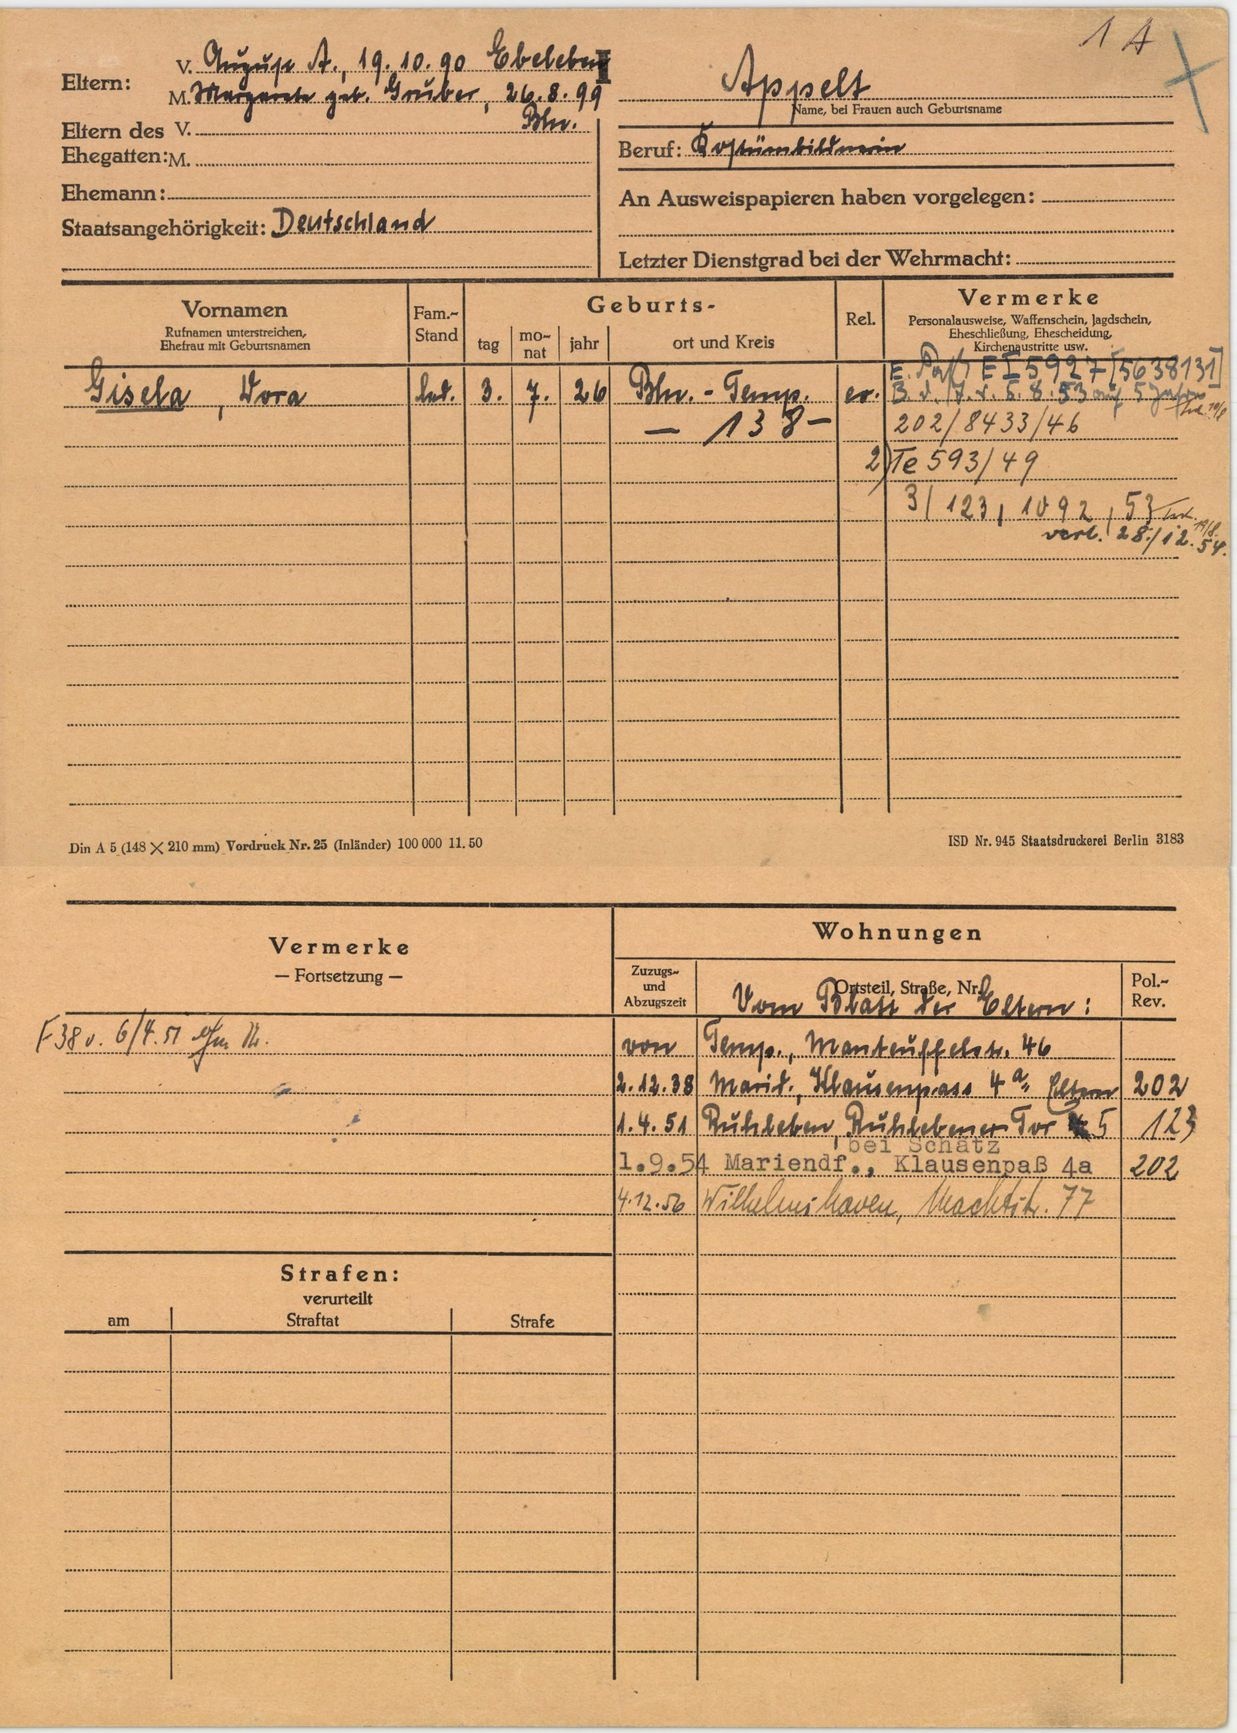
Appelt